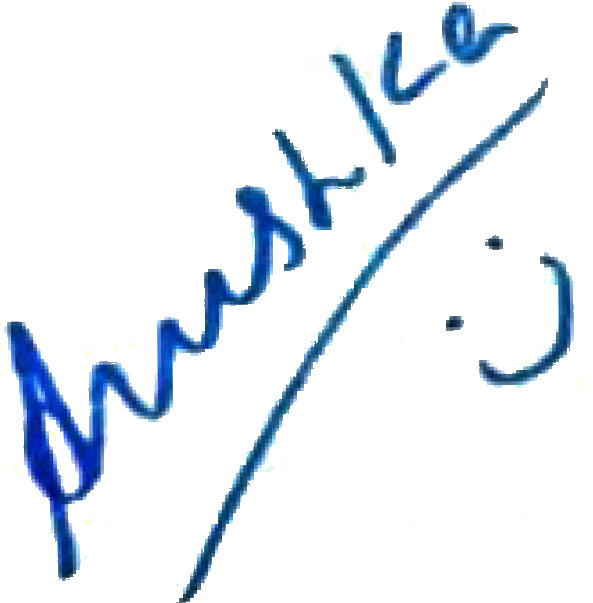
Signature of: anushka shetty